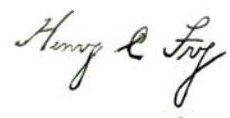
Signature of: henry clay fry